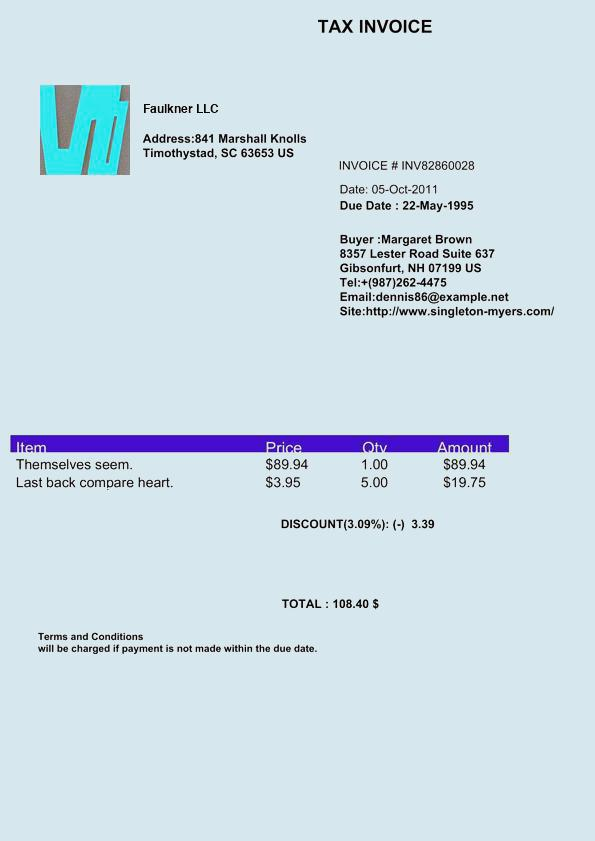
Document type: Invoice